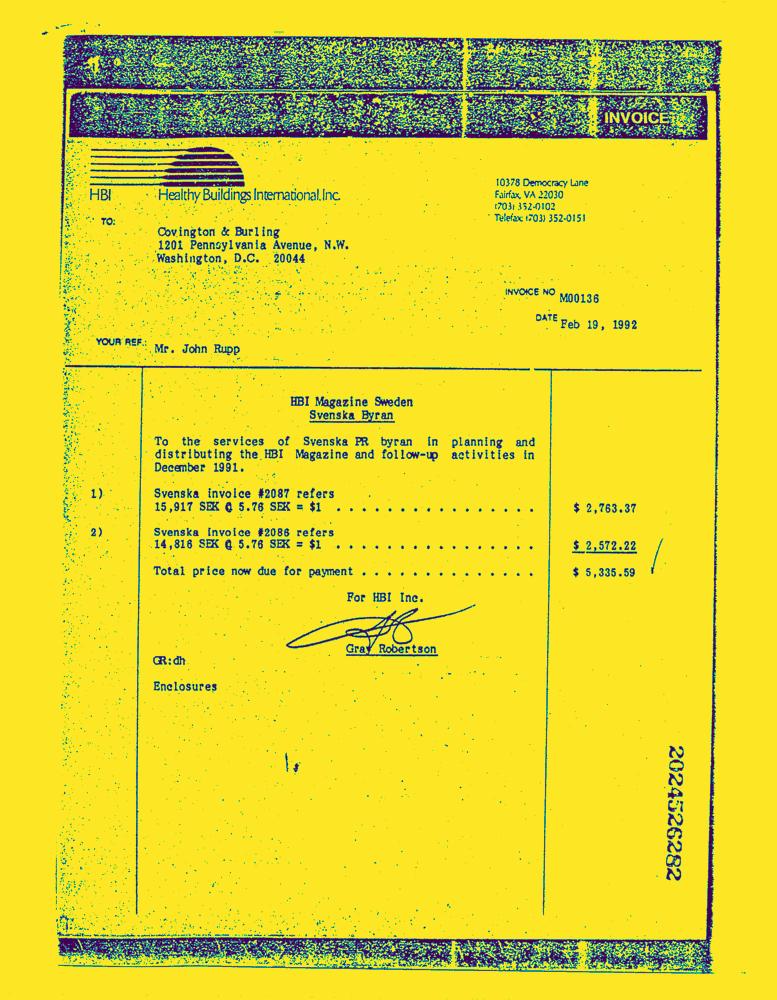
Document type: Invoice-Doc